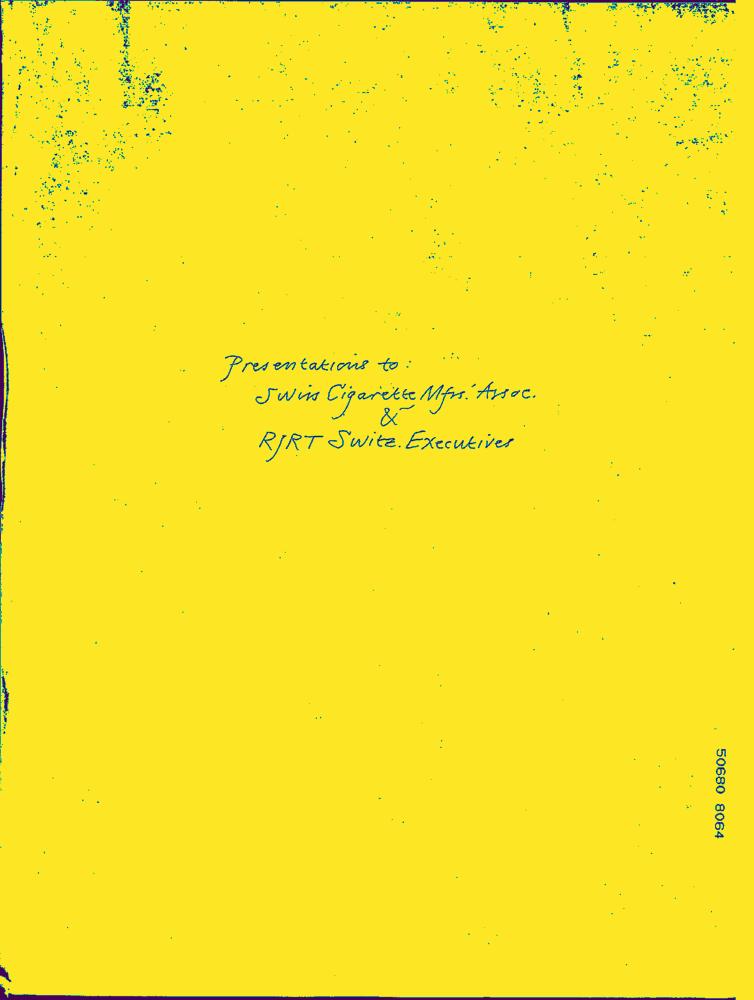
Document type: Hand-Written